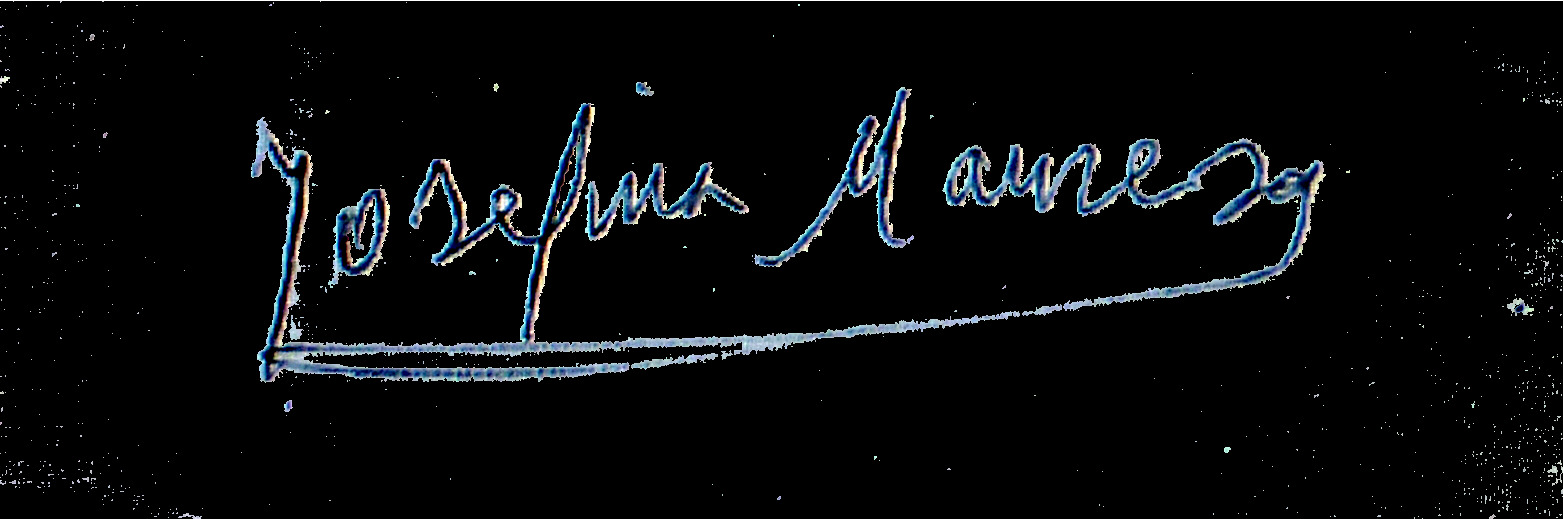
Signature of: josefina manresa